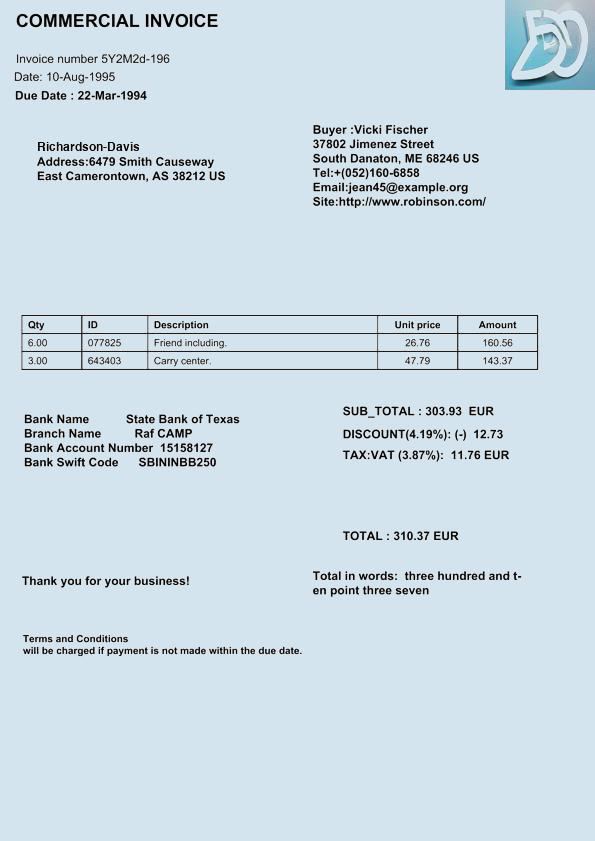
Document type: Invoice